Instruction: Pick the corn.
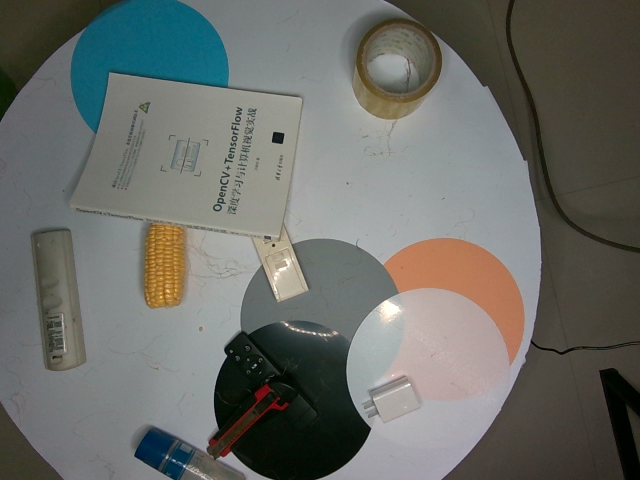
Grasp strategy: vertical